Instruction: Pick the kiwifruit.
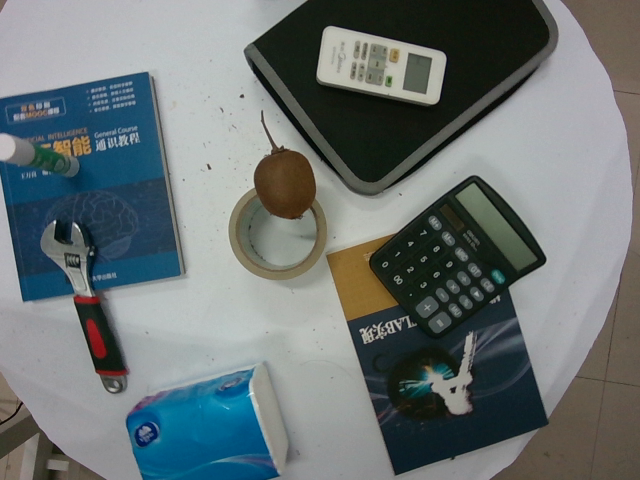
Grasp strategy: vertical